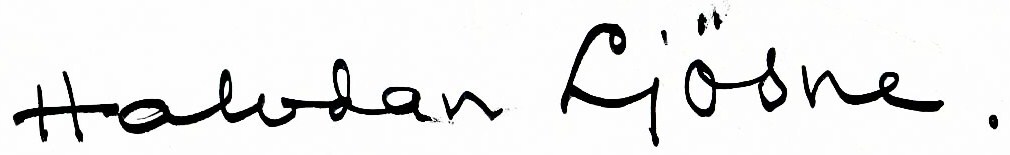
Signature of: halvdan ljøsne